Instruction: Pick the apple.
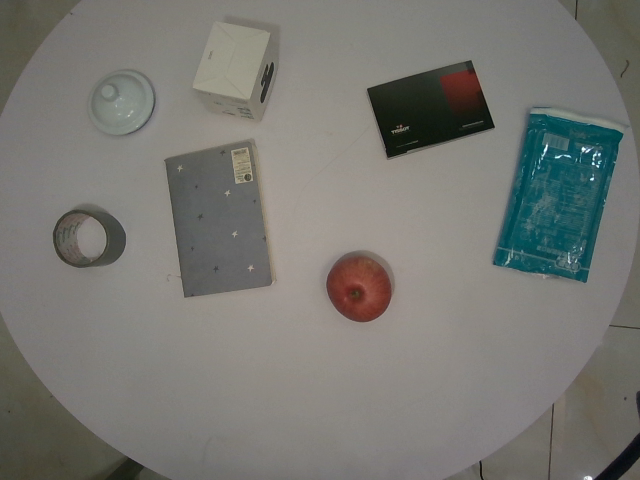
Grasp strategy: vertical